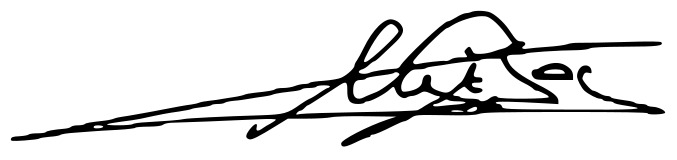
Signature of: manolis glezos